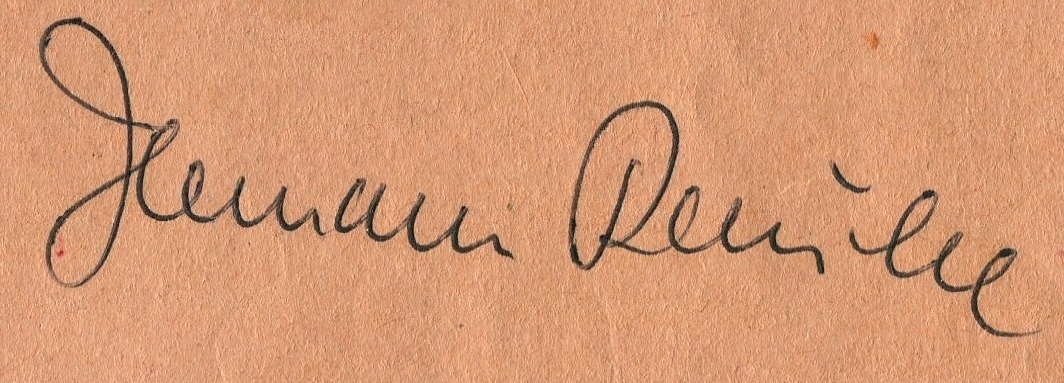
Signature of: hermann rauhe